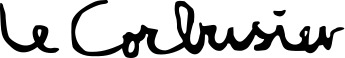
Signature of: le corbusier